Please extract the written amount, numerical amount, recipient's name, date on the cheque, and the bank's name from the image.
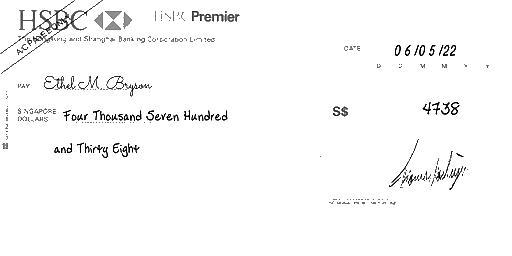
amt_in_words: Four Thousand Seven Hundred and Thirty Eight
amt_in_figures: 4738
payee_name: Ethel M. Bryson
bank_name: HSBC
cheque_date: 06/05/22